Question: Talk about the condition:
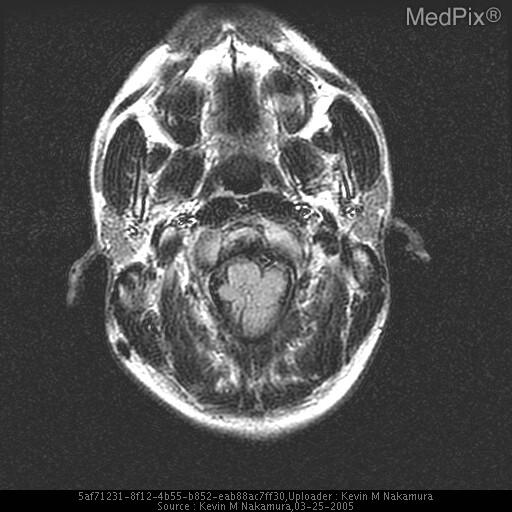
Answer: The disease is discussed as: Clinical Presentation:
Chiari II malformations occur in 0.02% of births and affects females twice the rate of incidence.  The malformation is caused by the incomplete closing of the fetal neural tube, which allows CSF to leak through the dehiscent tube.  Therefore, Chiari II is always associated with myelomeningocele.
Pathology/Imaging:
The malformation affects the skull, dura, brain, spine, and spinal cord.  The skull and dura abnormalities include a lacunar skull, small posterior fossa, low-lying transverse sinuses, fenestrated falx, heart-shaped cerebellum, gaping foramen magnum, and concave clivus.  Typically, the cerebellar tonsils, vermis, fourth ventricle, and brain stem are herniated through the foramen magnum.  Abnormalities with the brain include an inferiorly displaced vermis and choroid plexus, tectal beaking, "creeping" cerebellum, "towering" vermis, callosal dysgenesis, medullary kink, and gyral anomalies including the stenogyria and interdigitating gyri.  Hydrocephalus is common along with an elongated fourth ventricle, a large massa intermedia in the third ventricle, and enlarged occipital horns of the lateral ventricles.  Spinal cord anomalies include myelomeningocele, syringohydromyelia, and diastematomyelia.
Treatment:
Shunting to treat hydrocephalus or surgical closure of neural tube defect.